Question: What could the diagnosis suggest?
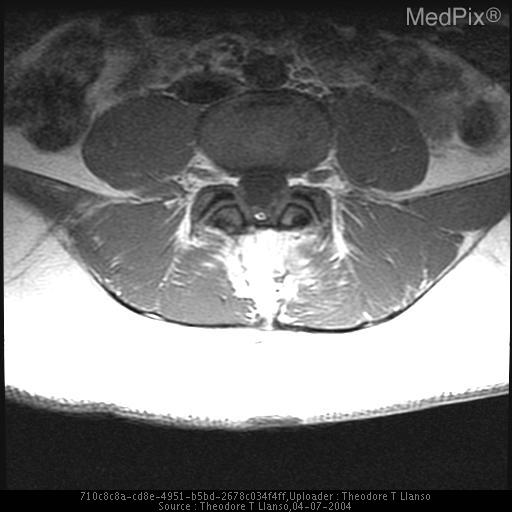
Answer: The possible diagnosis includes Expected post surgical change versus retethering.
Also, atypical dermoid is less likely given the history..